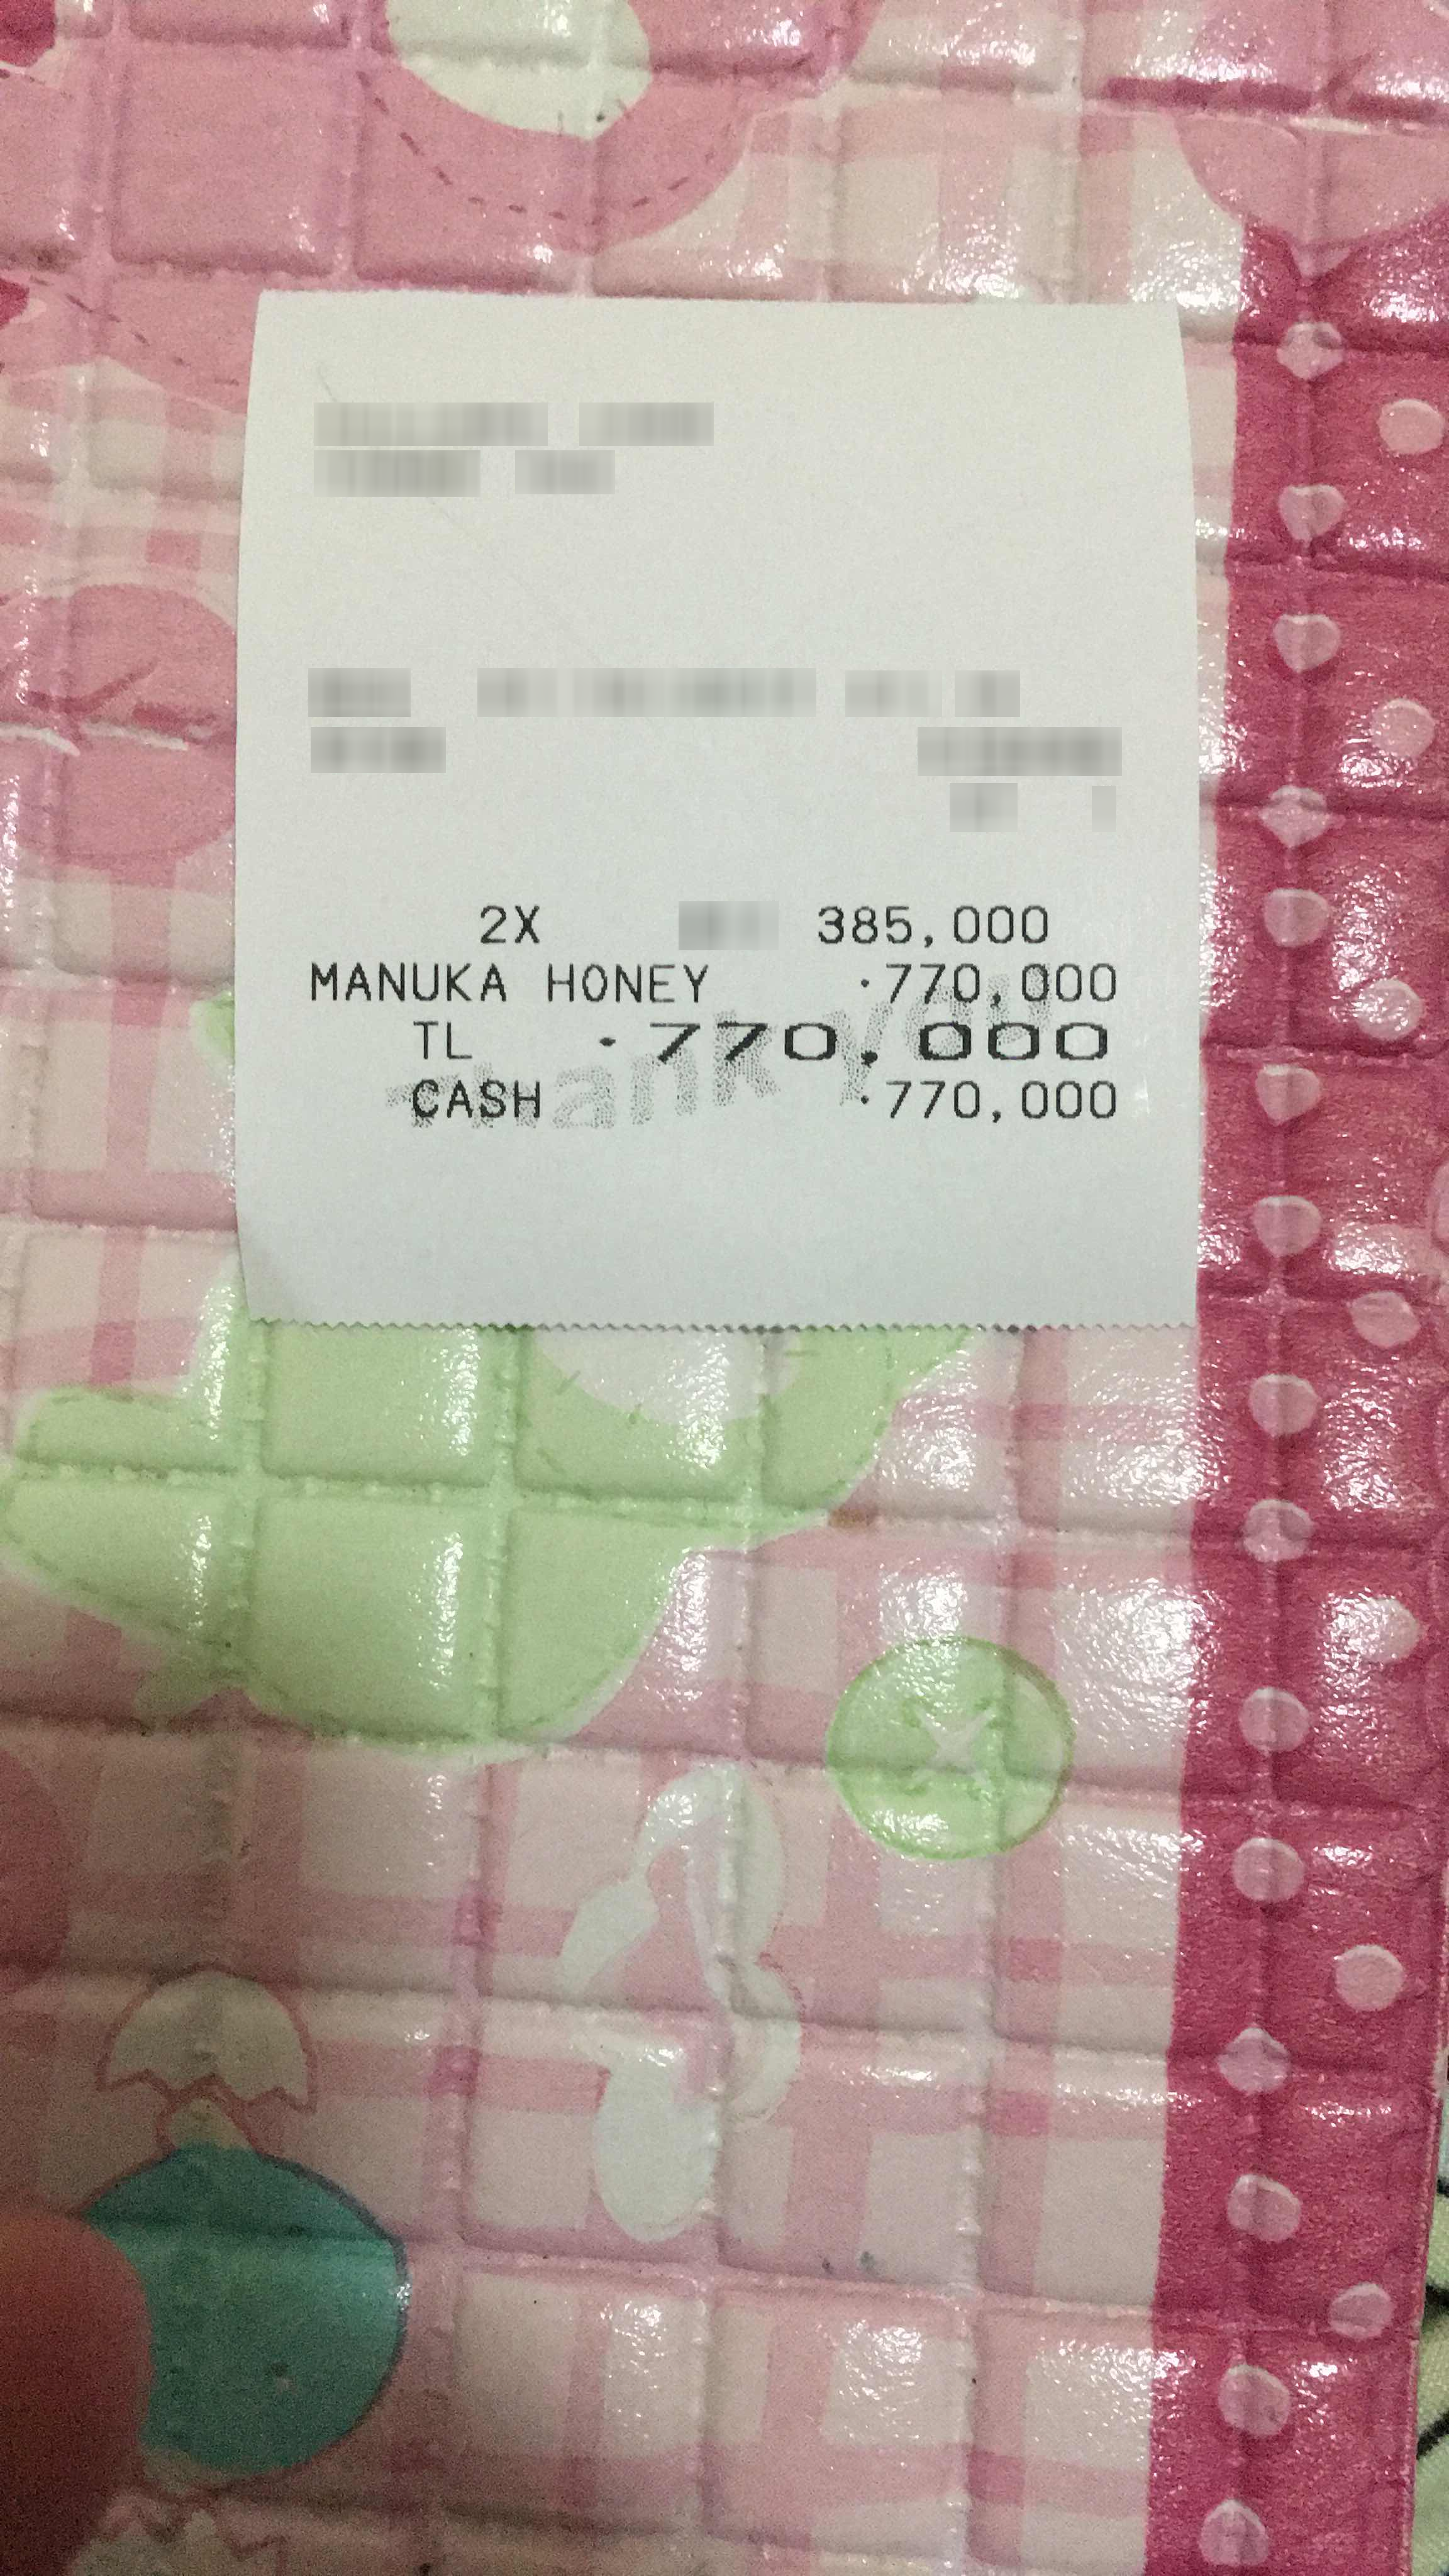
Number of items: 4
Total: 770,000
OCR text regions:
text: 2X
text: 385,000
text: MANUKA
text: HONEY
text: 770,000
text: TL
text: 770,000
text: CASH
text: 770,000